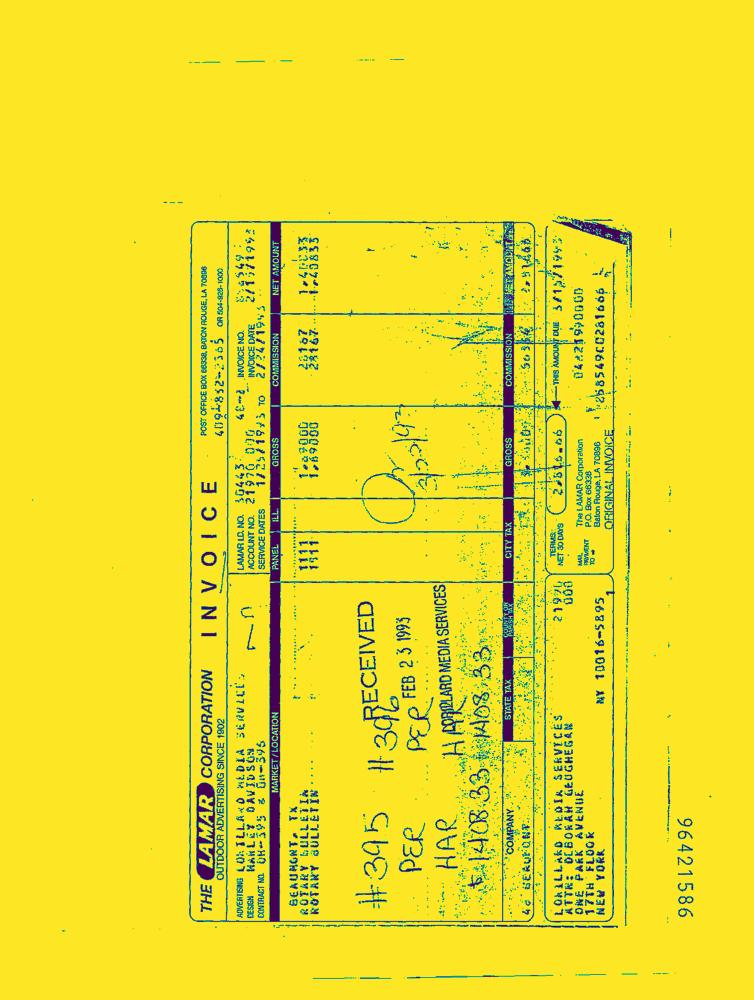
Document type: Invoice-Doc